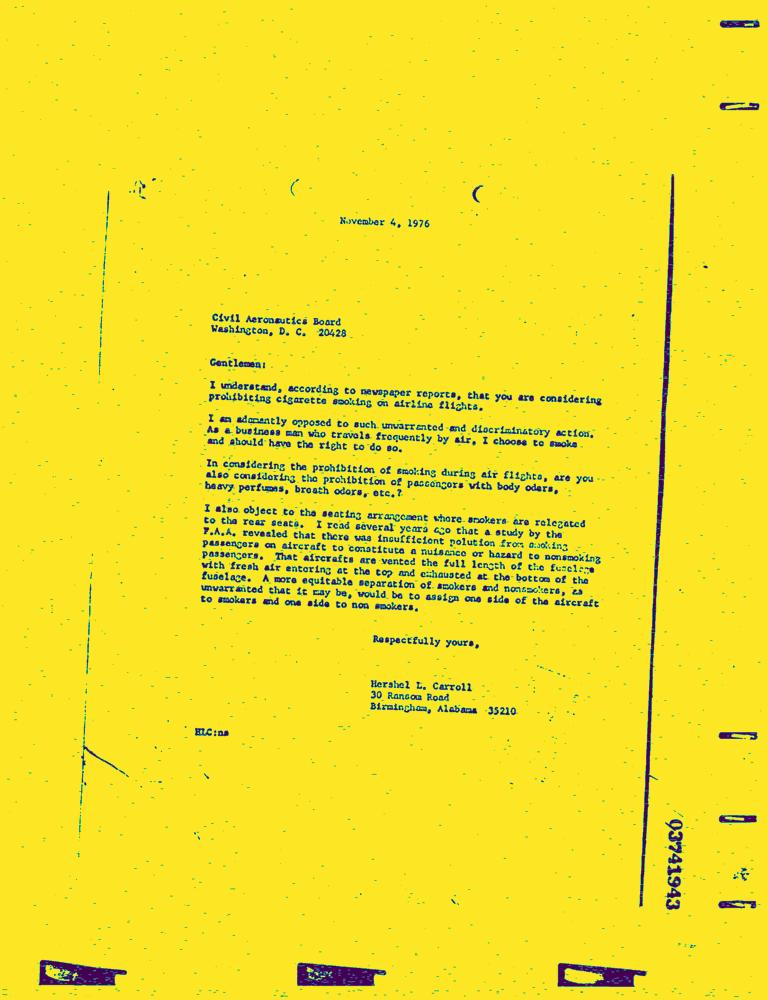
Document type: Letter-Doc